Question: Talk about the condition:
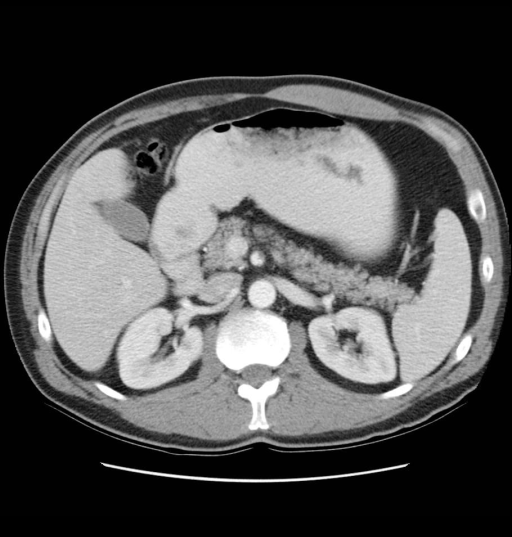
Answer: The disease is discussed as: The superior mesenteric artery (SMA) arises approximately 1 cm below the celiac artery and runs inferiorly toward the cecum, terminating as the ileocolic artery. Along the way, it gives rise to the inferior pancreaticoduodenal artery, several jejunal and ileal branches, the middle colic artery, and the right colic artery.  Complete or partial occlusion of the SMA leads to acute mesenteric ischemia, with a mortality rate of 60-70%.   There are four major causes of acute mesenteric ischemia: 1) SMA embolism (50%); 2) SMA thrombosis (15-25%); 3) Mesenteric venous thrombosis (5%); 4) Nonocclusive ischemia (20 to 30 percent). ,   The SMA is particularly susceptible to embolic events of cardiac origin, due to it’s relatively large caliber, and narrow take-off angle from the descending aorta.   The embolus usually lodges 3 to 10 cm distal to the origin of the SMA, in a tapered segment distal to the take off of the middle colic artery.  In general, the clinical presentation of acute mesenteric ischemia is limited to sudden onset of pain, pain out of proportion to physical findings, and possibly some nausea and/or vomiting.  The laboratory findings are non-specific.  Radiographically, mesenteric angiography remains the gold standard diagnostic study for mesenteric arterial ischemia.  Plain fim radiography of the abdomen is non-specific, and in 25% of all cases, will be normal.   The use of traditional CT (with contrast) for the detection of mesenteric ischemia is limited by the ability of the radiologist to distinguish areas of decreased opacity distal to site of obstruction.  One small study demonstrated a sensitivity of 64% and specificity of 92%.     MRA and Multi detector row CT (MDCT) hold promise as viable tools to evaluate mesenteric arteries, however no comparison studies are available for study.  Angiography therefore remains the gold standard.Treatment of mesenteric arterial embolism, traditionally, has been early surgical laparotomy with embolectomy.  Intra-operative palpation for SMA pulses is performed and the small bowel is carefully examined for areas of persistent ischemia, which are resected.  A "second look" laparotomy within the next 24 to 48 hours may be necessary to resect additional ischemic or gangrenous bowel.  A less well-established approach (which was used initially in this case) is local infusion of thrombolytic therapy, which has been successful in a number of reports. , ,  Thrombolytic therapy should only be considered in patients who can undergo angiography within eight hours of the onset of abdominal pain, and who do not have clinical evidence of bowel necrosis or other contraindications to thrombolytic therapy.  Surgical exploration is mandatory in patients who do not demonstrate clot lysis within four hours or develop evidence of progressive ischemia. Despite success in case series, the long-term reocclusion rate after thrombolytic therapy has not been well studied.  Long term treatment is aimed at limiting the chance of recurrence and usually requires the use of Warfarin.